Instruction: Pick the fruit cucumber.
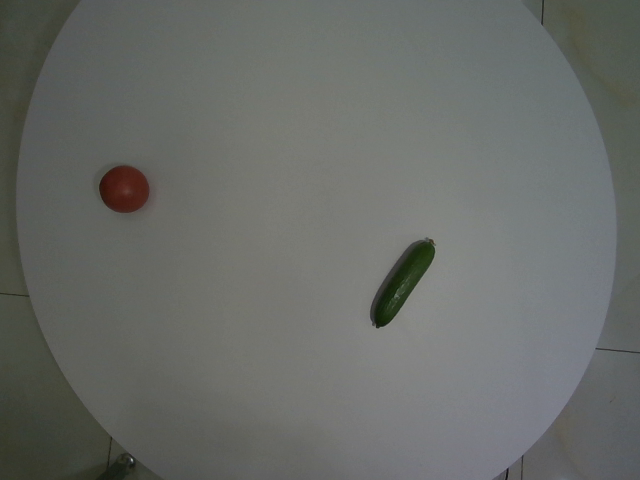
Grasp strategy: vertical